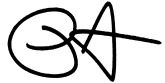
Signature of: peter abbarno